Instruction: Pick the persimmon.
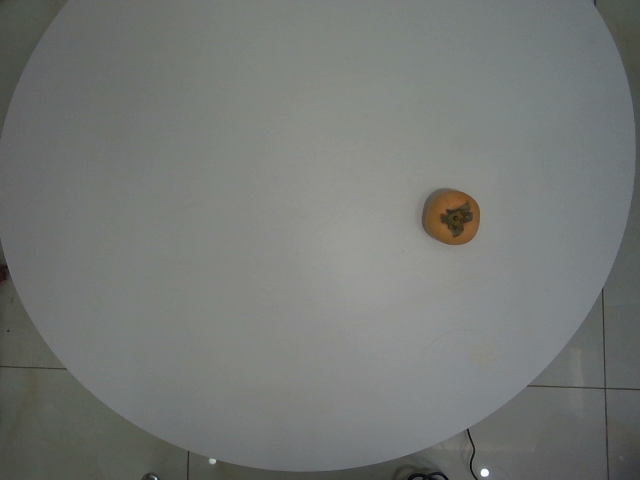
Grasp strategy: vertical